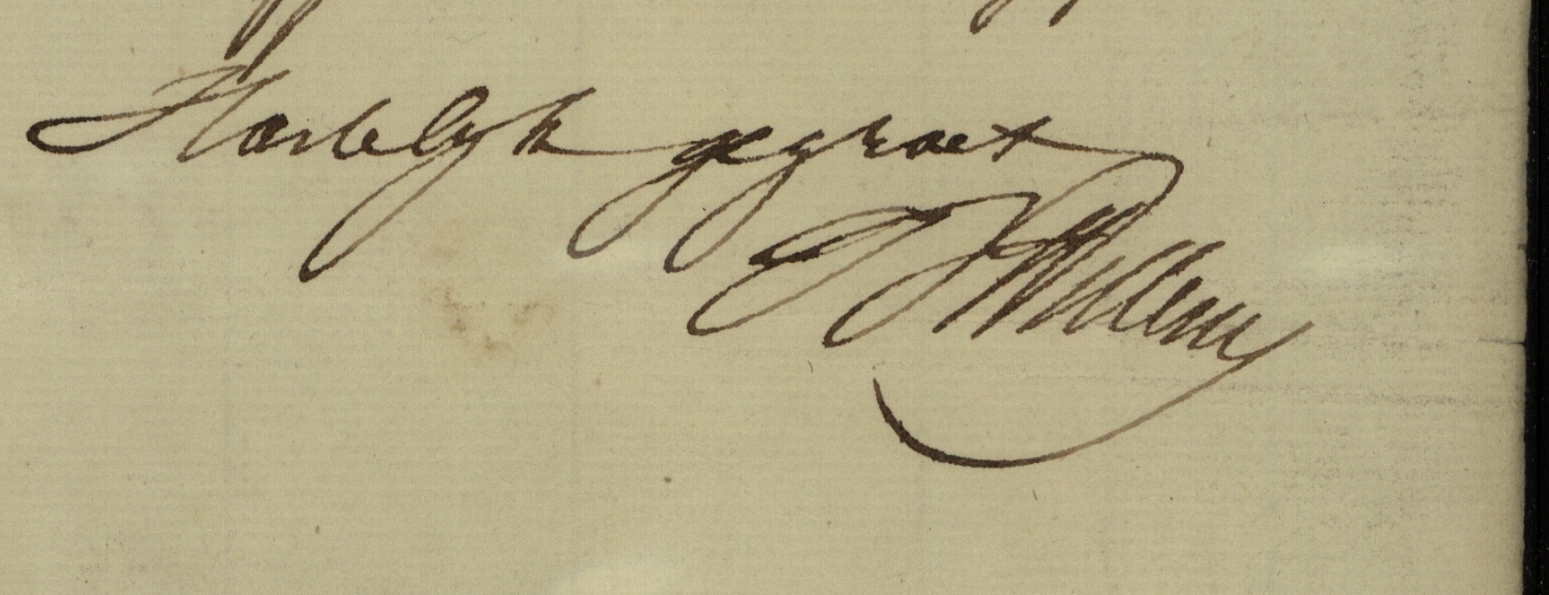
Signature of: jan frans willems